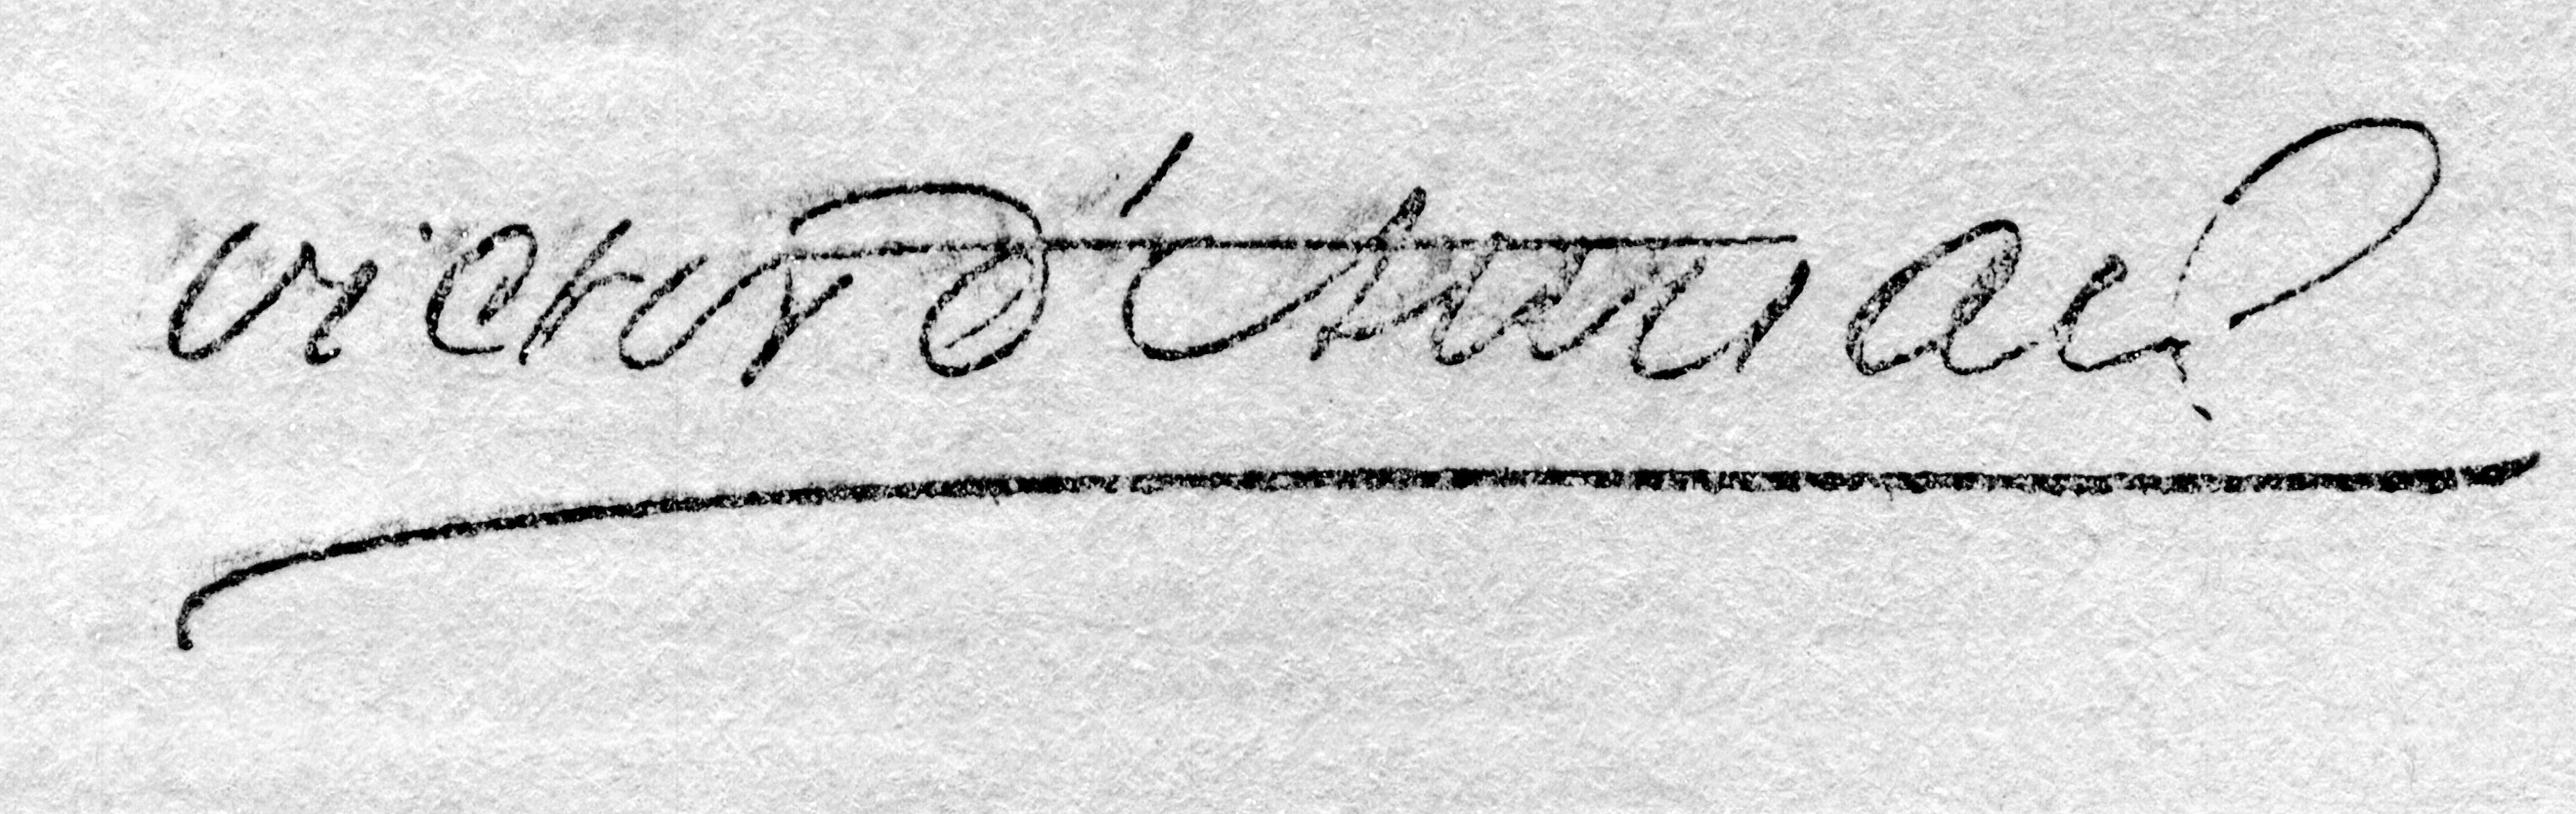
Signature of: victor d auriac